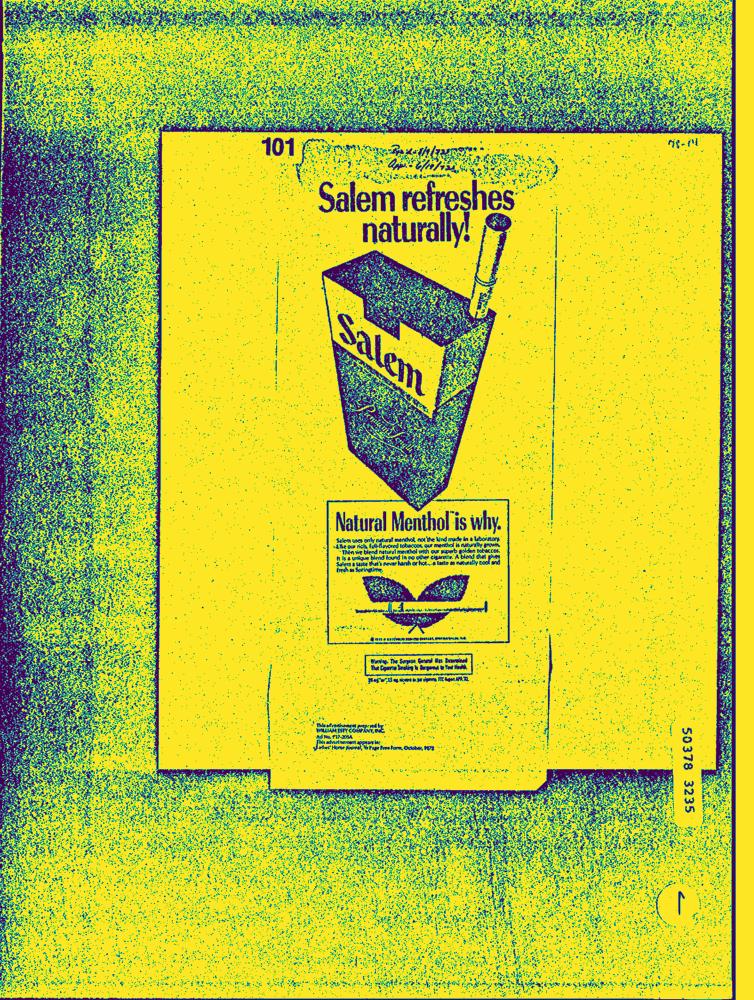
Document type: AD